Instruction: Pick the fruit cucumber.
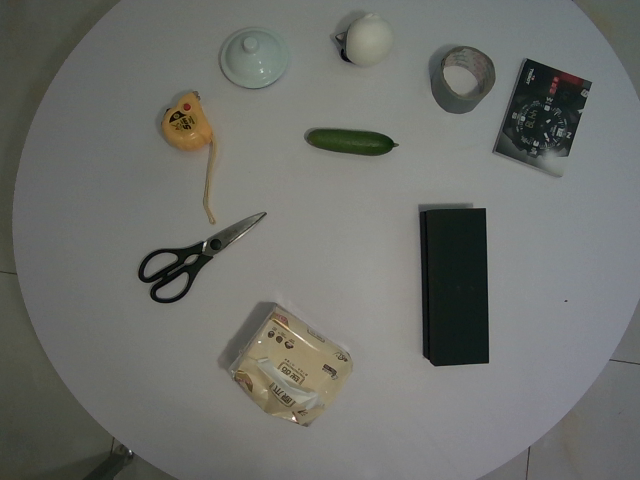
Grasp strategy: vertical